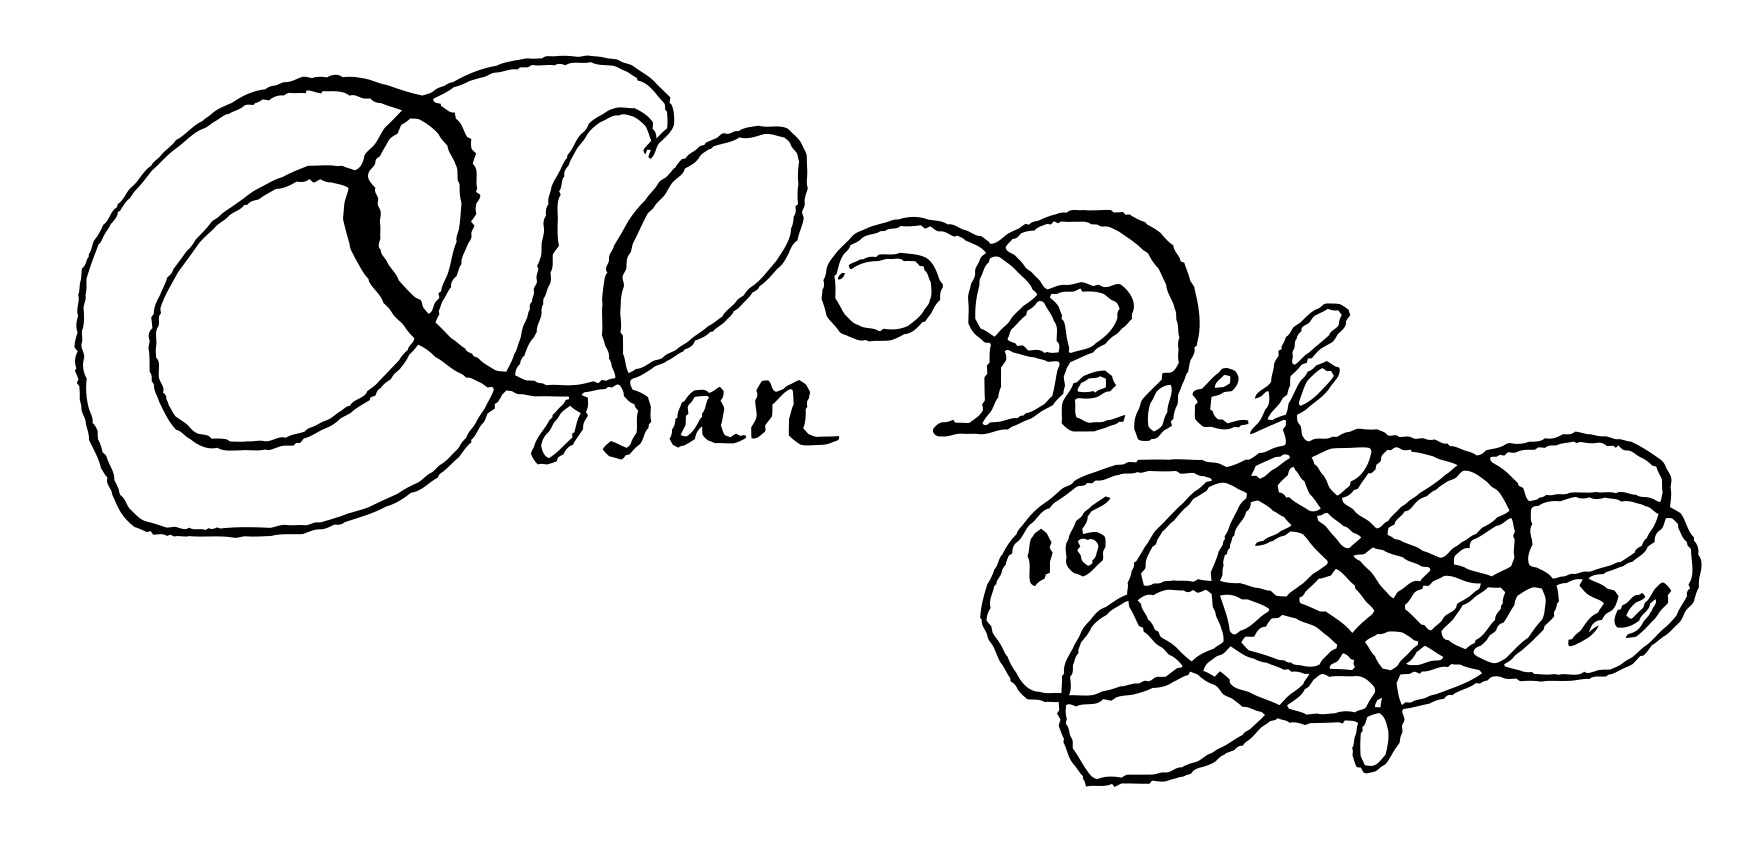
Signature of: johan dedel